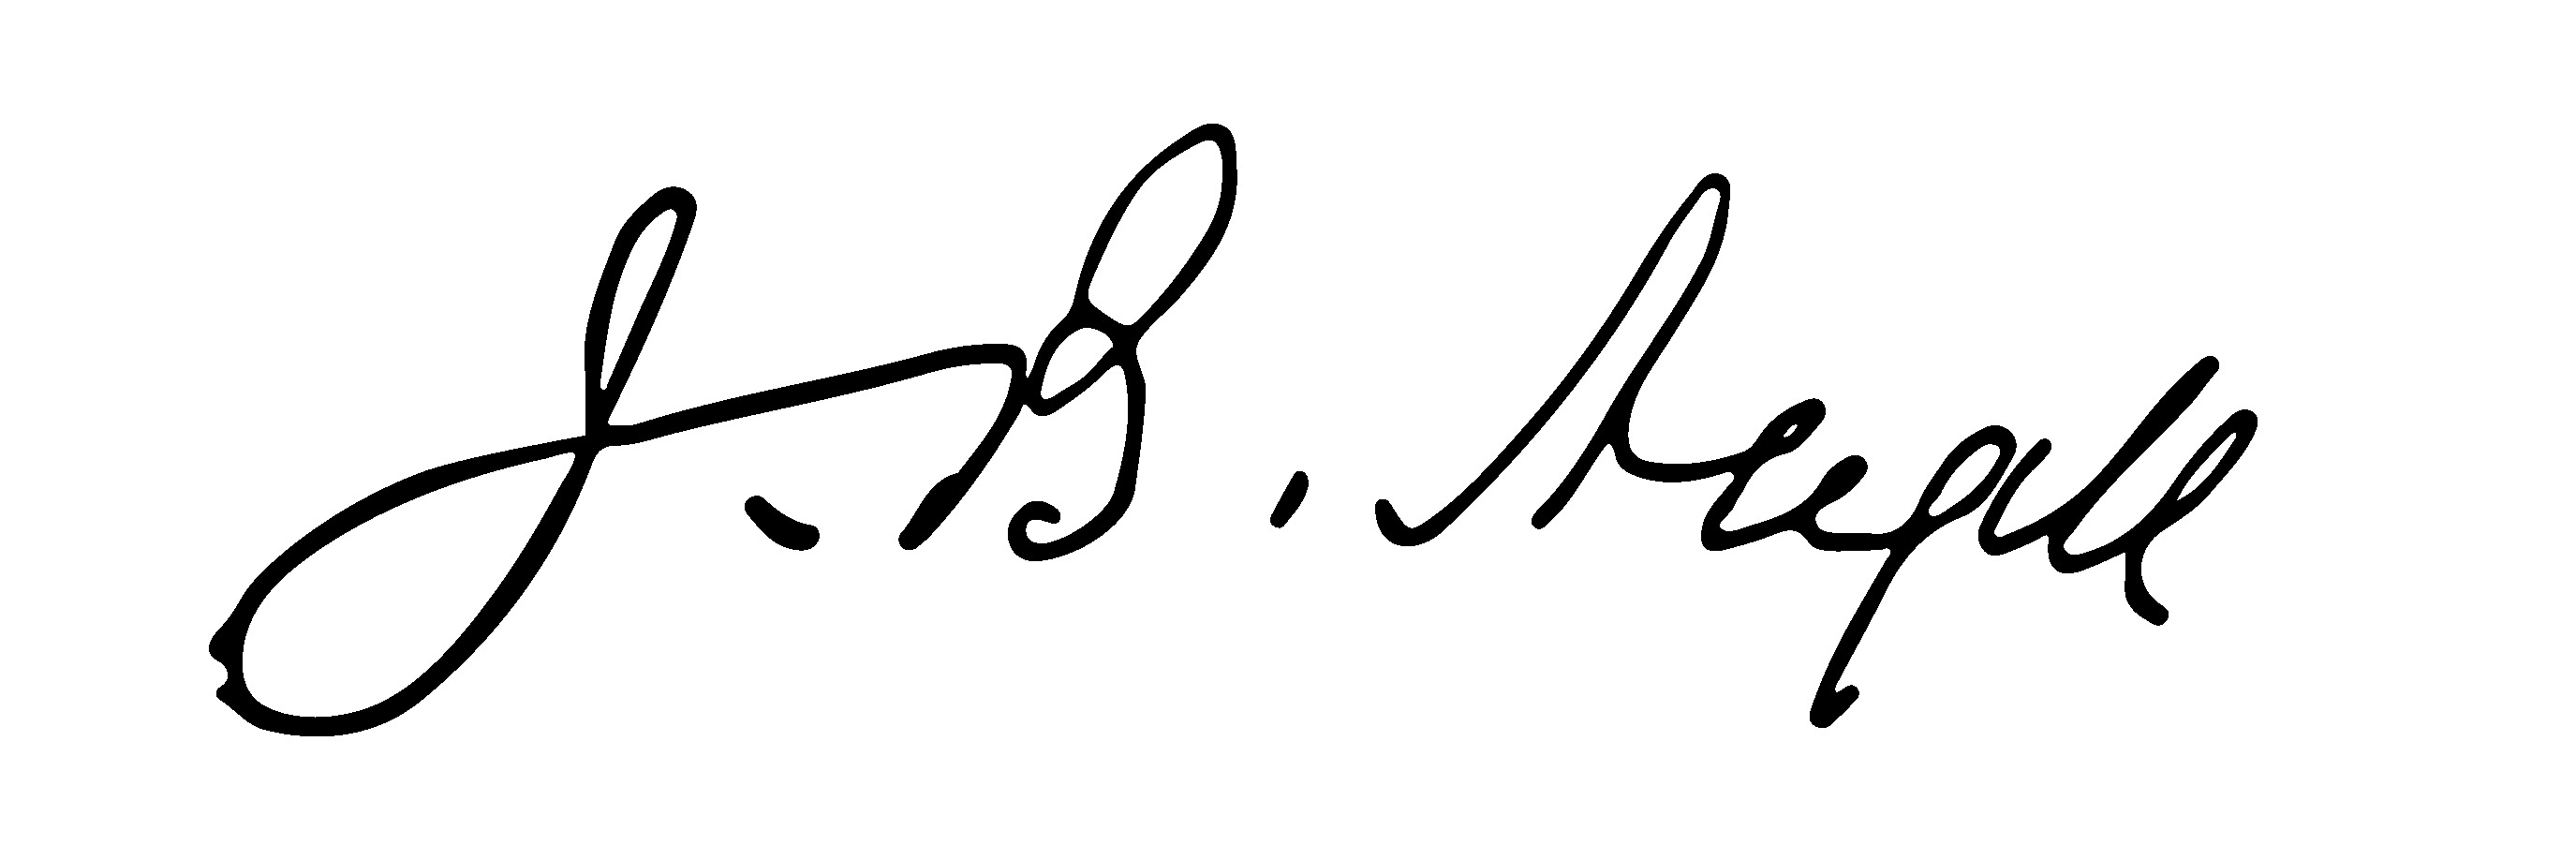
Signature of: james burrill angell